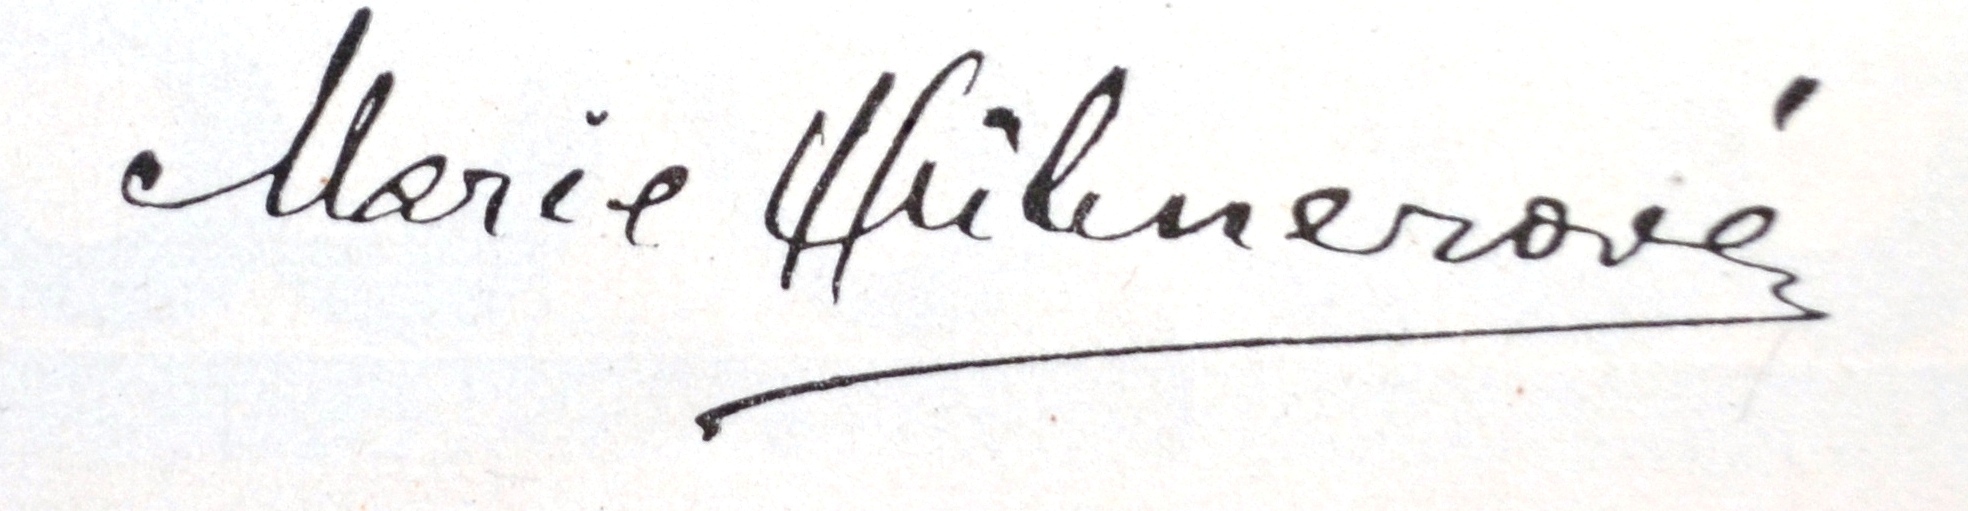
Signature of: marie hübnerová